Question: Describe the condition in detail:
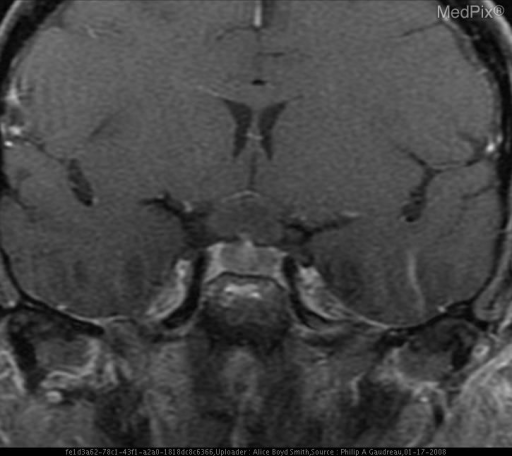
Answer: The disease is discussed as: Lesions/Condition: Optic Glioma

Cell  of  Origin: Glial cells of varying differentiation

Associations/Predisposing  Factors: Neurofibromatosis I in children.  The adult form has no association with neurofibromatosis.

Common  Locations: Anterior – orbital, infracannalicular, intracranial
Posterior – chiasmal, hypothalamic, anterior third ventricle

Demographics: most commonly in children (90% before 20, 75% before 10)

Radiology: MRI - A tubular thickening of the optic nerve and chiasm
A suprasellar tumor with contiguous optic nerve expansion
A suprasellar tumor with optic tract involvement

Prognosis  and  Treatment: Children have a good prognosis, worse in patients with chiasmal lesions.
Spontaneous regression reported in some children with NF1.
Adults have poorer prognosis, these lesions are either anaplastic astrocytoma or glioblastoma multiforme and are locally aggressive.
Treatment is often chemotherapy initially with subsequent surgical resection.
Radiation is effective, but neurologic sequelae prevents widespread use.